Question: What might the diagnosis be?
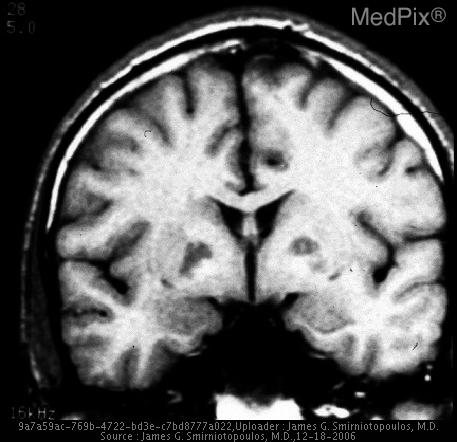
Answer: The possible diagnosis includes •  Carbon Monoxide Poisoning
•  Methanol intoxication
•  Hypotension.